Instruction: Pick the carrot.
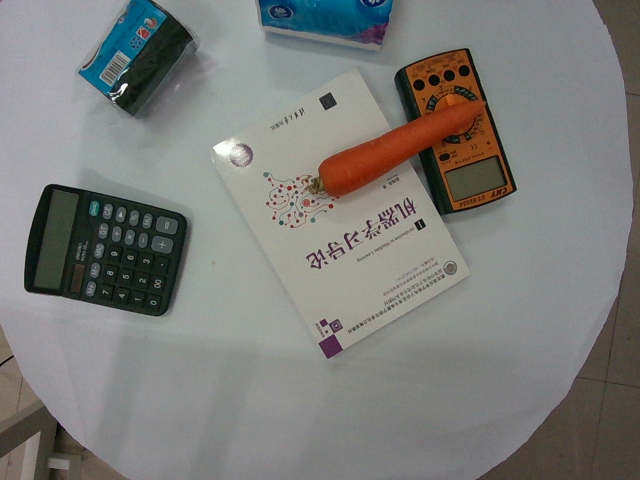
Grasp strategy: vertical